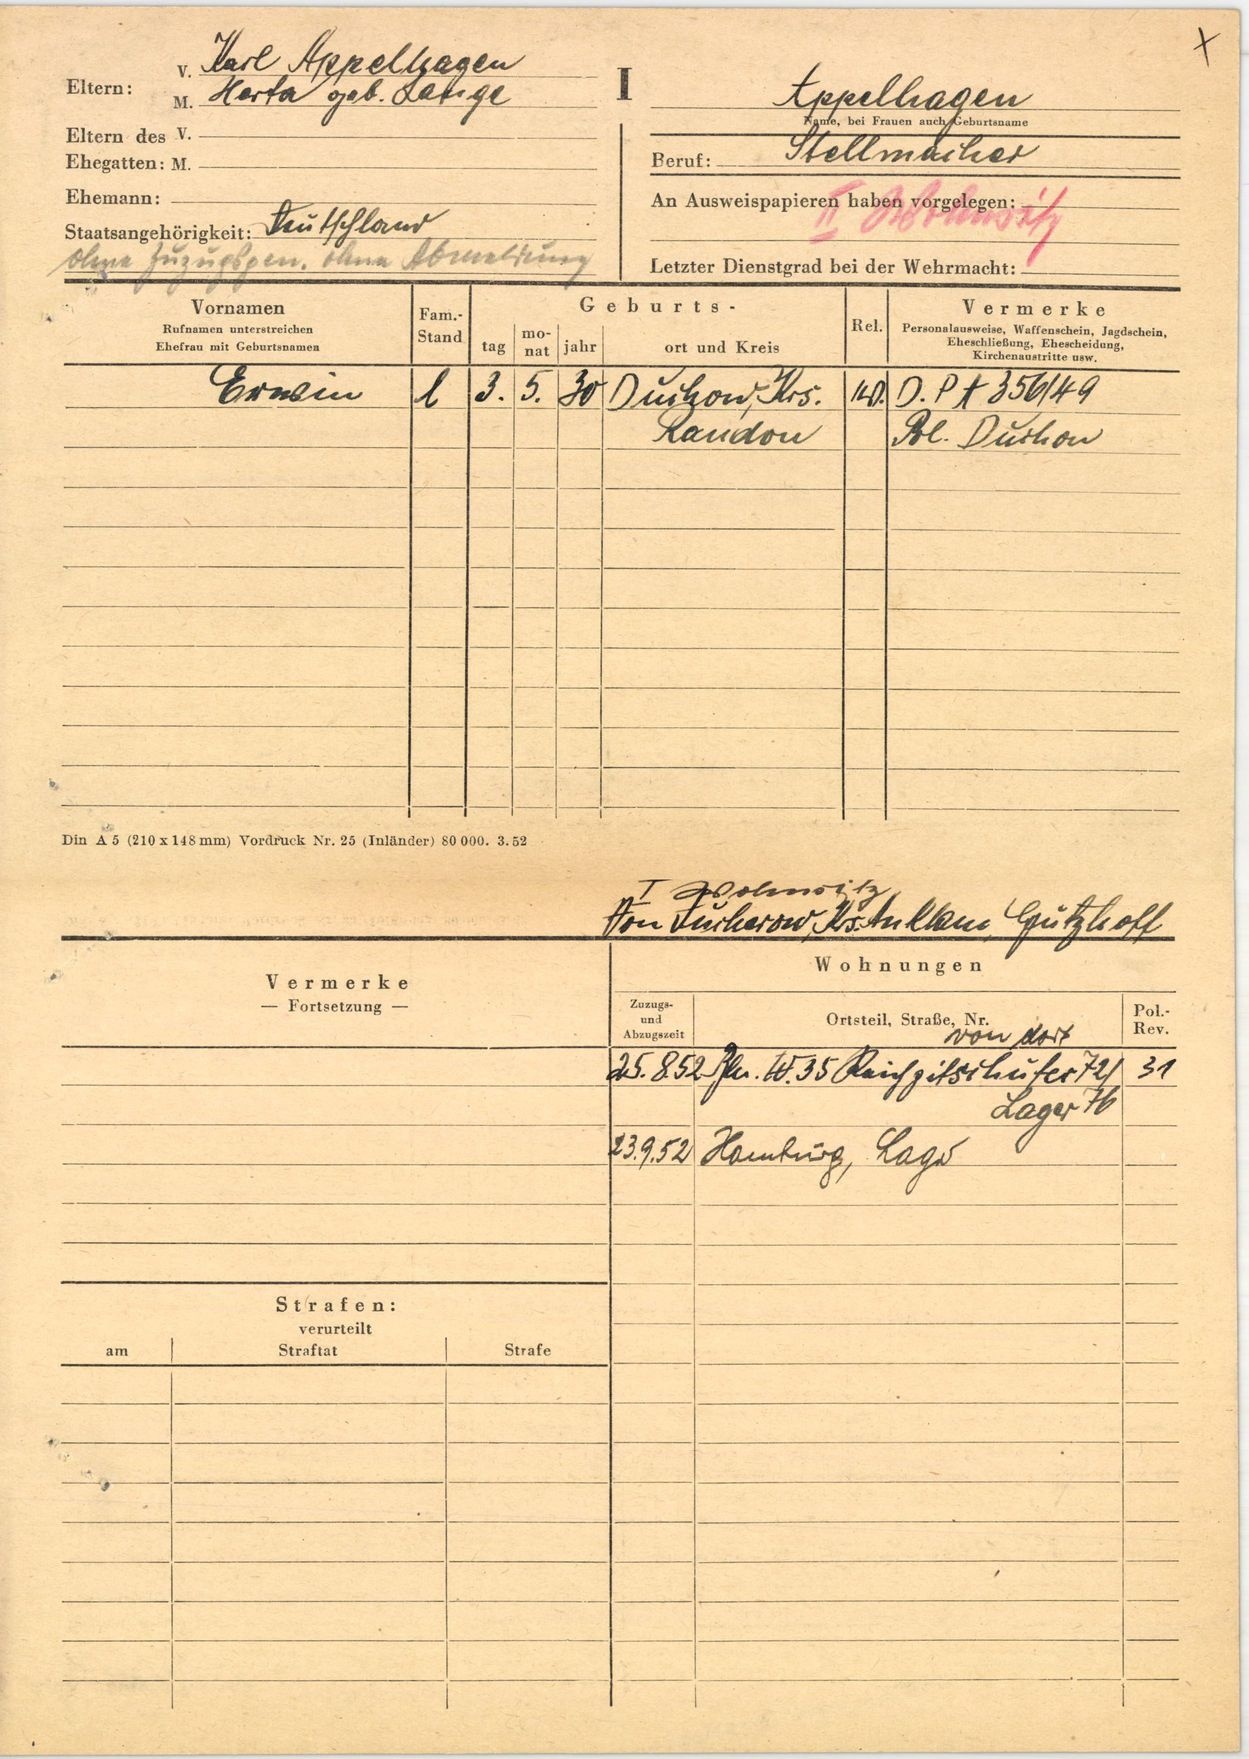
Appelhagen